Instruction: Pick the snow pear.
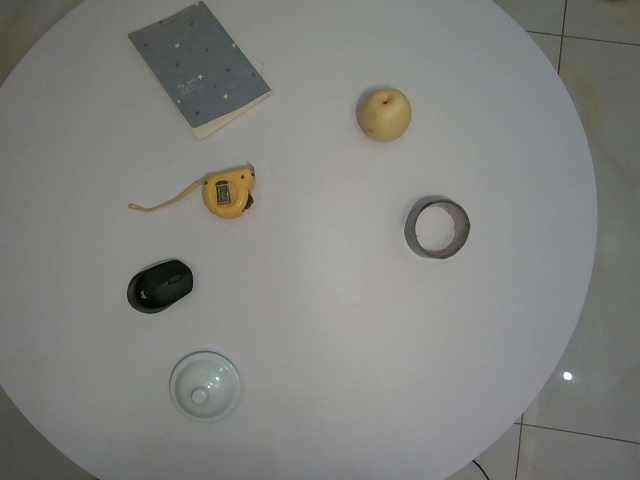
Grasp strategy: vertical